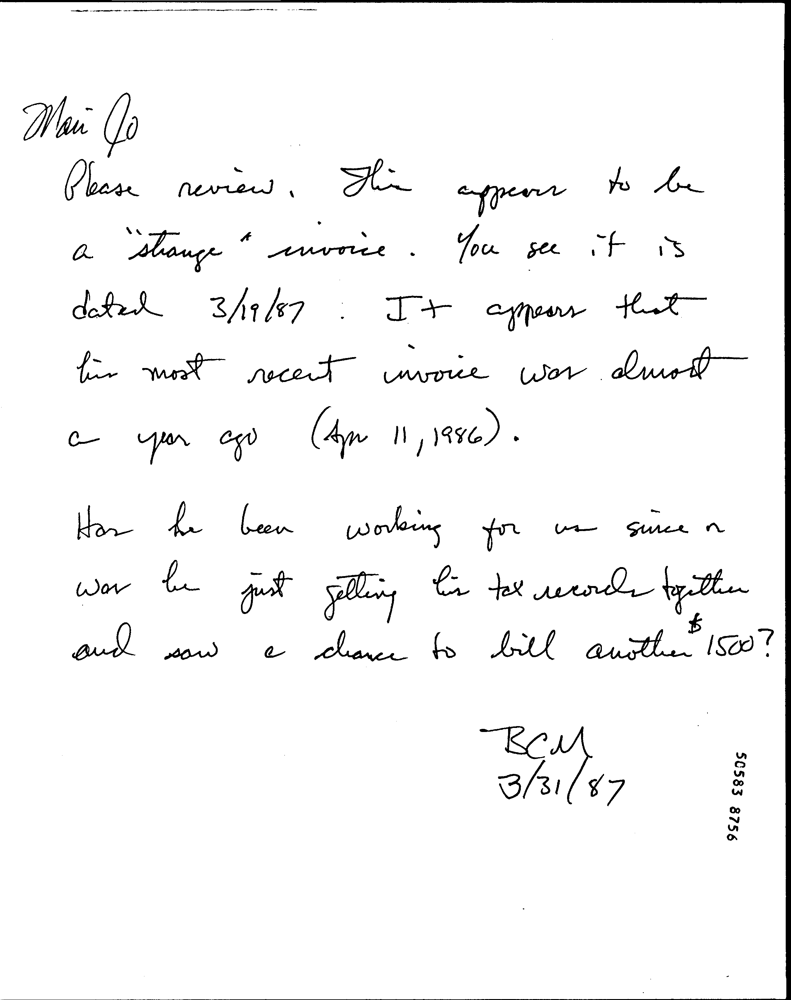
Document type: Invoice